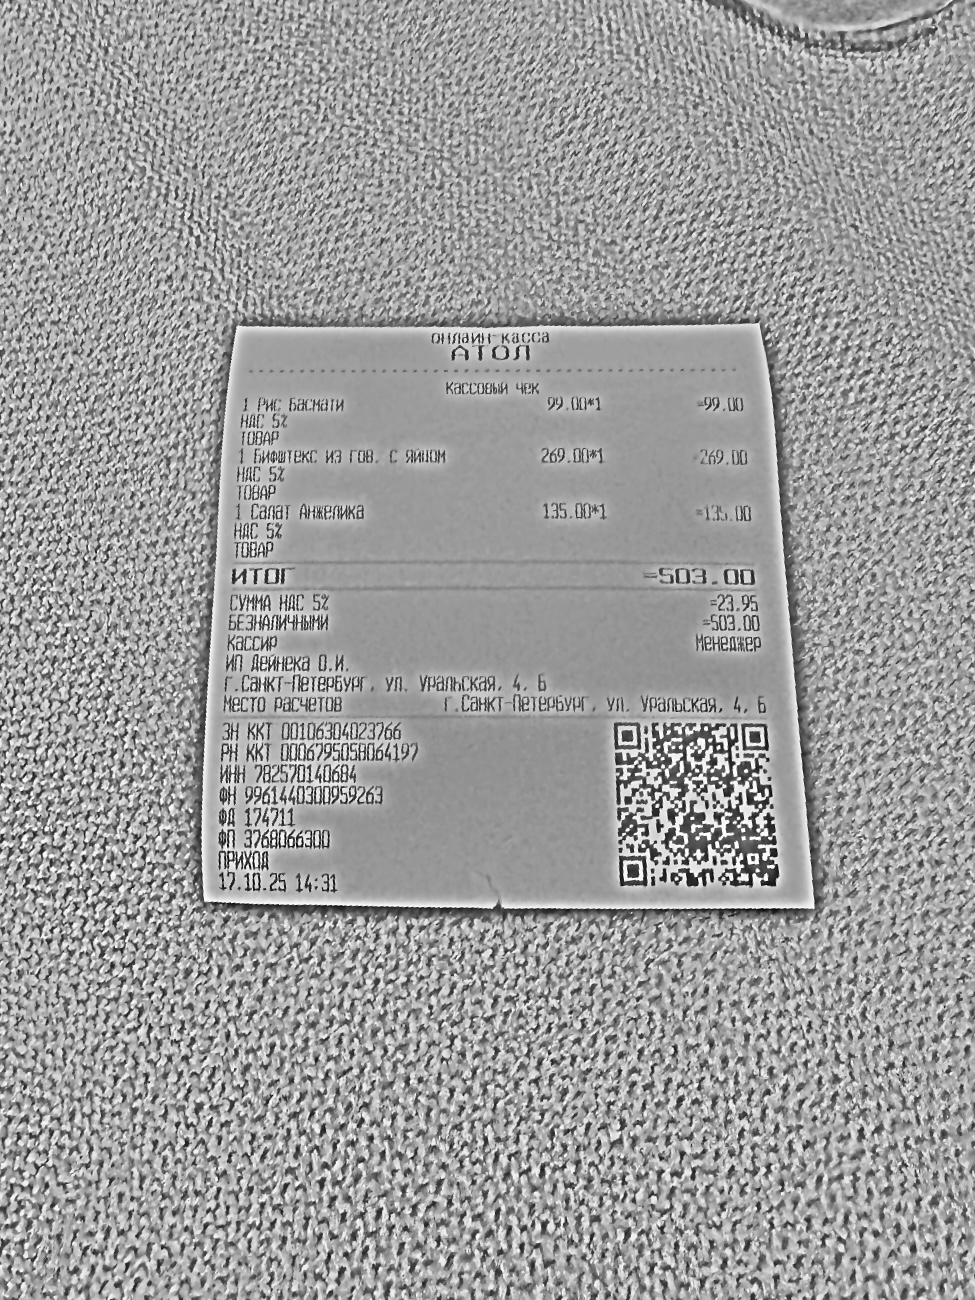
Продавец: ИП Дейнека О.И.
ИНН: 782570140684
Дата: 17.10.25
Товары: 1 Рис Басмати; 1 Бифштекс из гов. с яйцом; 1 Салат Анжелика
Количество: 1; 1; 1
Цена: 99.00; 269.00; 135.00
Сумма: 99.00; 269.00; 135.00
Итого: 503.00